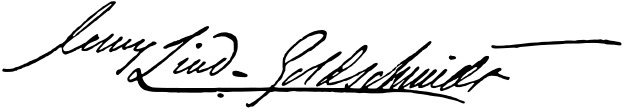
Signature of: jenny lind